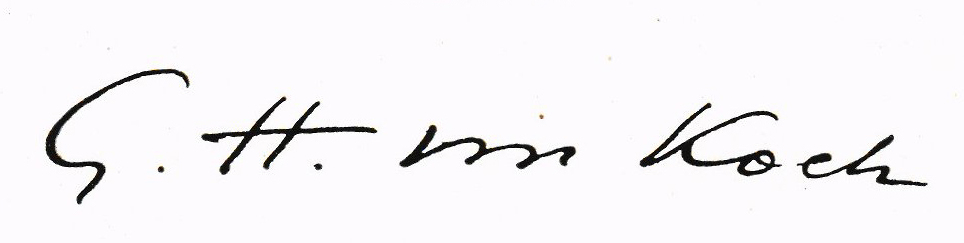
Signature of: gerhard halfred von koch